Question: What is the potential diagnosis?
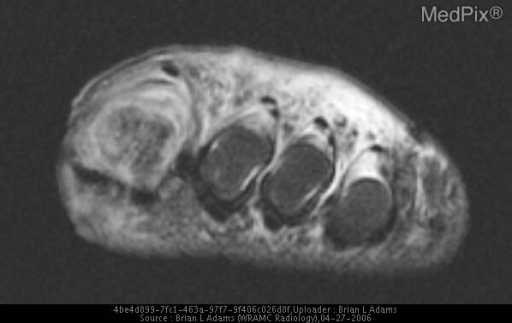
Answer: The possible diagnosis includes The image findings of these studies are definitive for osteomyelitis with cellulitis and myositis..